Question: What is the assessed value of the property as noted in the document?
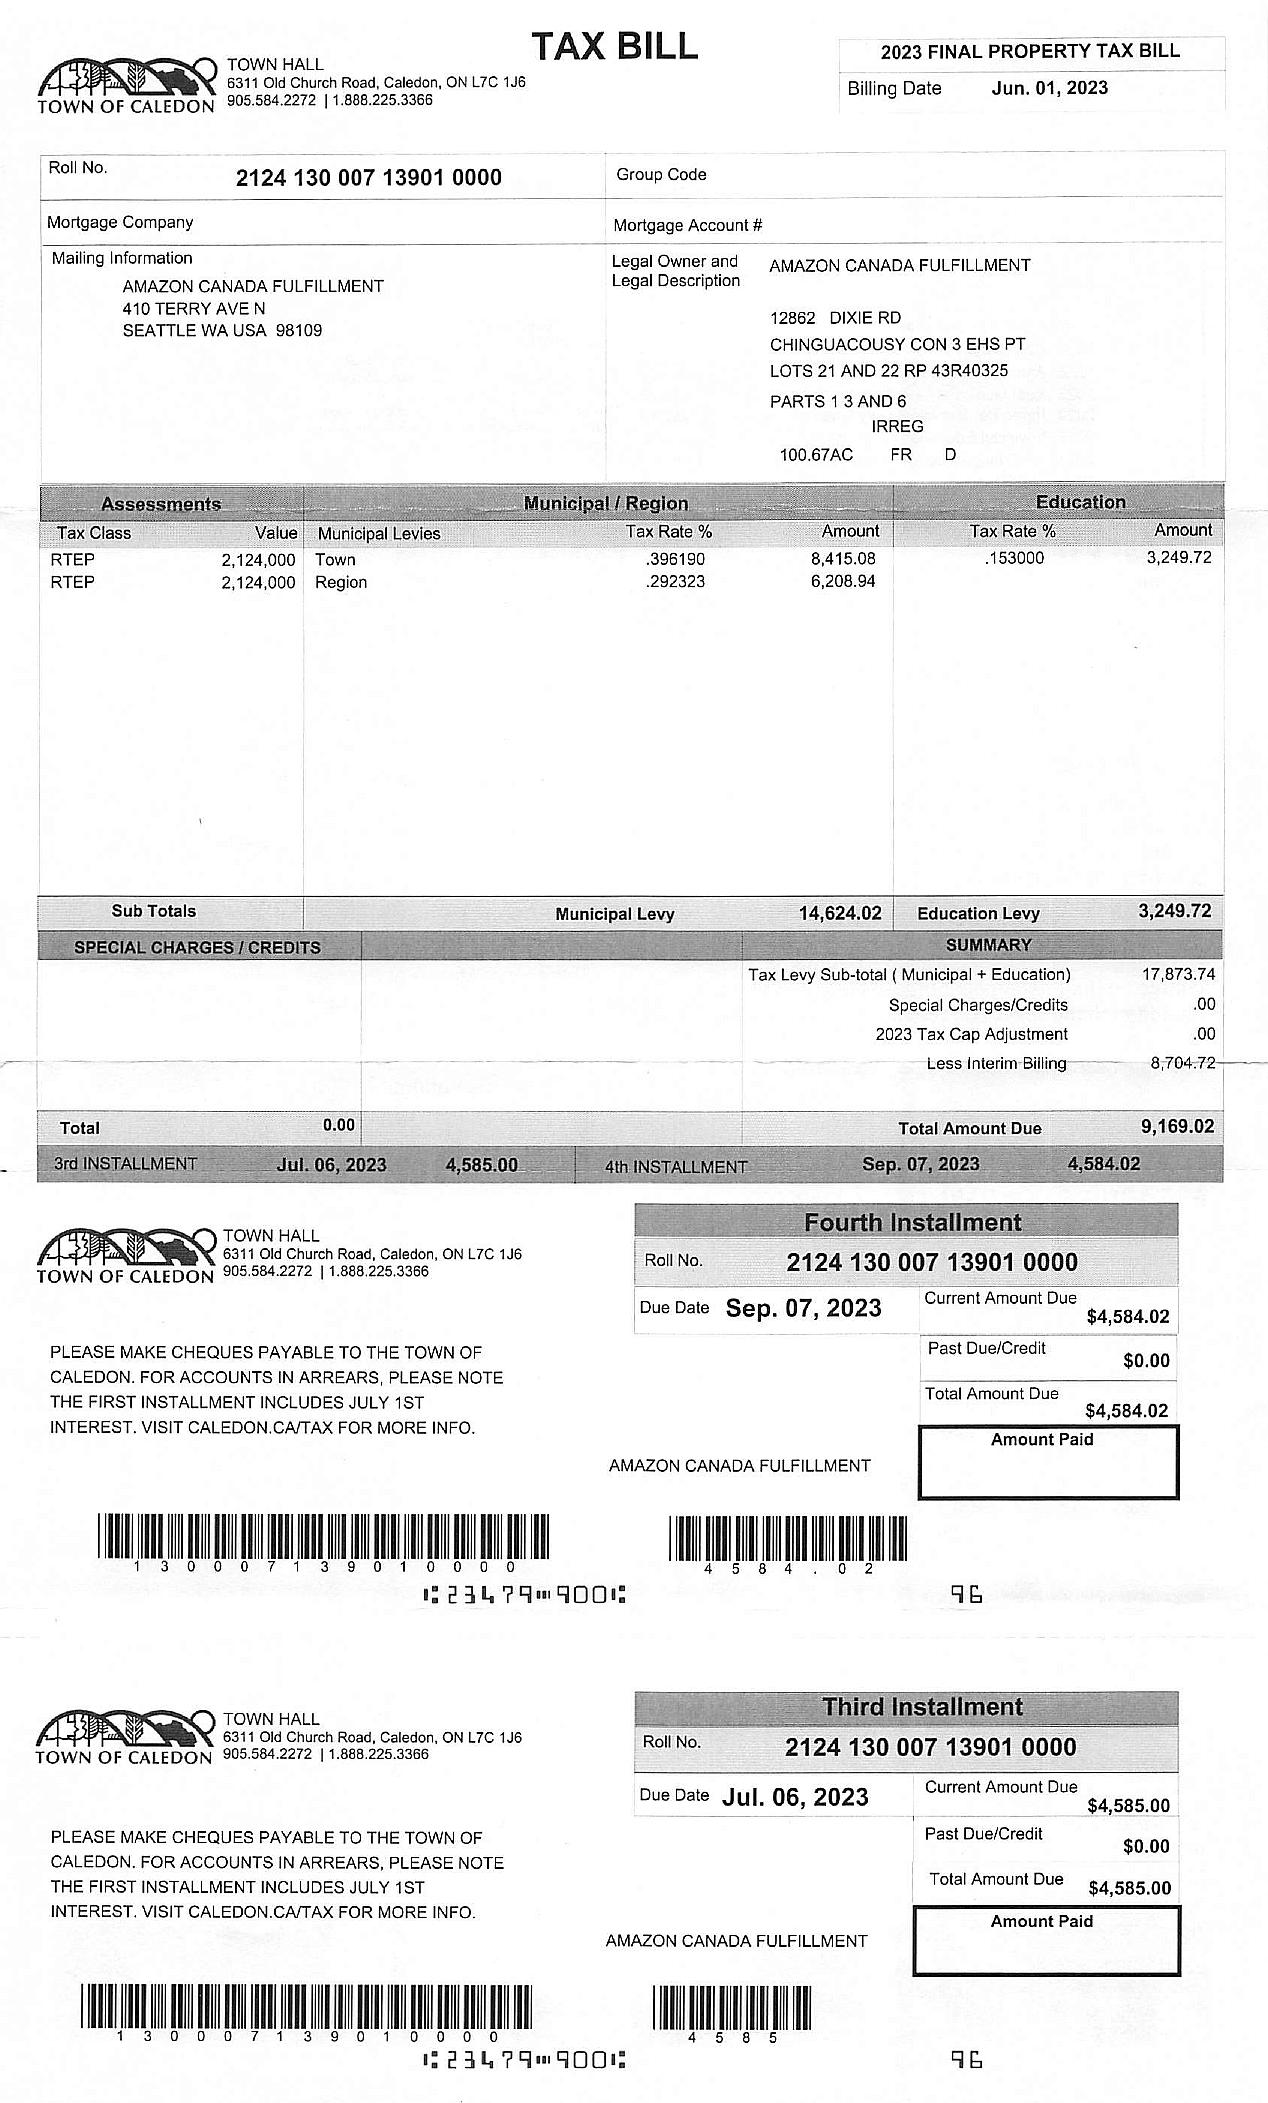
Answer: "4,248,000"